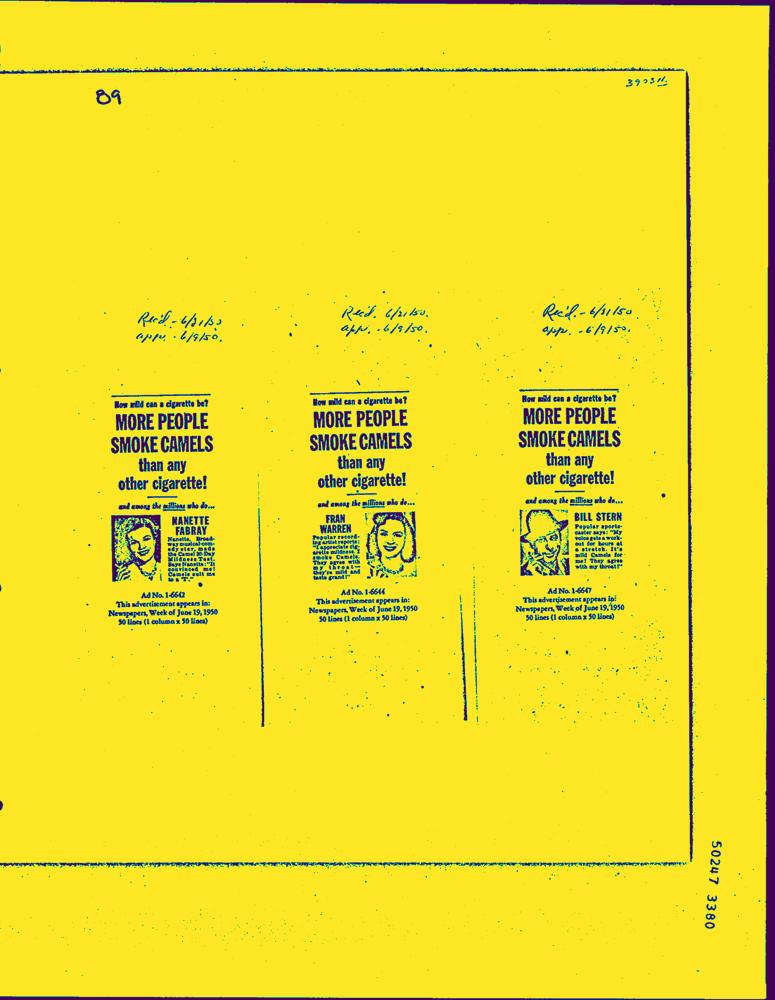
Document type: AD